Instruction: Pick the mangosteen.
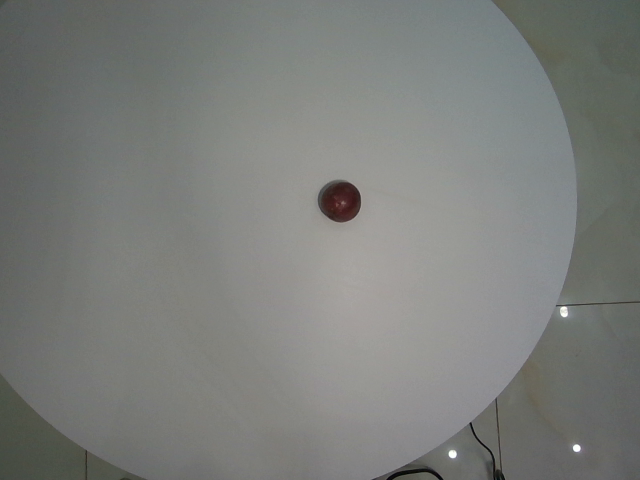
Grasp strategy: vertical